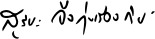
Signature of: suriya jungrungreangkit